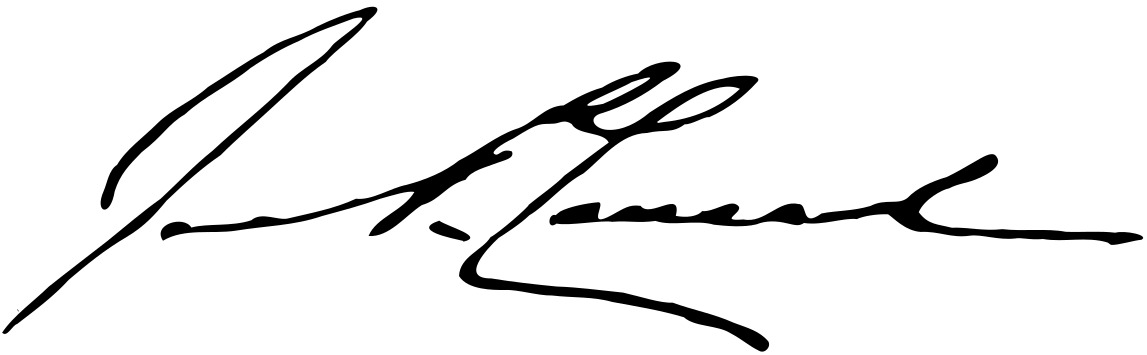
Signature of: q360113